Question: What is the potential diagnosis?
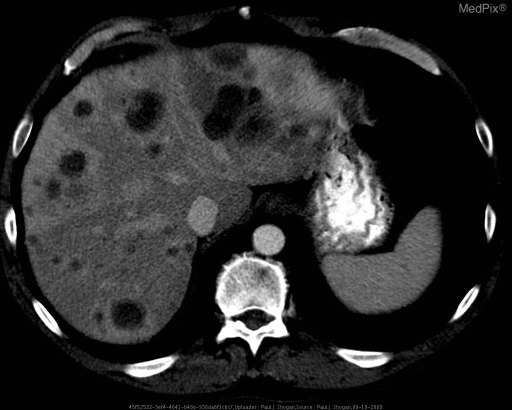
Answer: The possible diagnosis includes Differential Diagnosis for Transient Hepatic Attenuation Difference (THAD):

Hepatocellular carcinoma is the most common primary hepatic tumor associated with THAD.  In regards to cholangiocarcinoma, THAD is an important indirect sign of vascular invasion.  Metastatic hypervascular lesions from islet cell tumors, carcinoids, renal cell carcinoma, and breast carcinoma may also have this imaging appearance.  Hemangiomas, focal nodular hyperplasia, pyogenic abscess, and focal eosinophilic necrosis are additional differential considerations.  Finally, hepatic hemodynamic alterations caused by liver cirrhosis, portal or hepatic vein thrombosis, and arterioportal shunts may result in THAD..